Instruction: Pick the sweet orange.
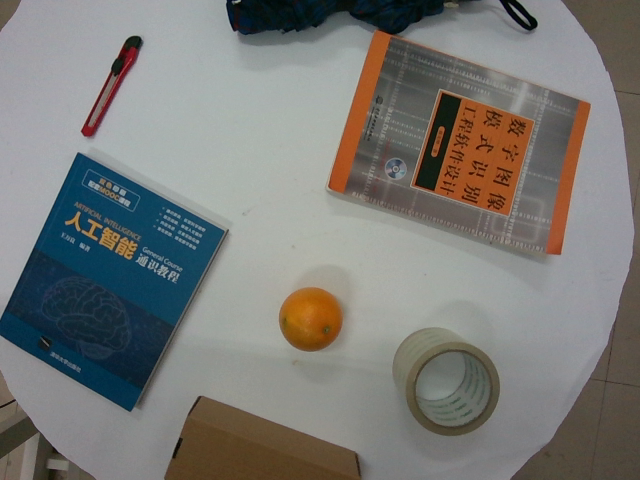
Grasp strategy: vertical